Question: How is the history relevant to the case?
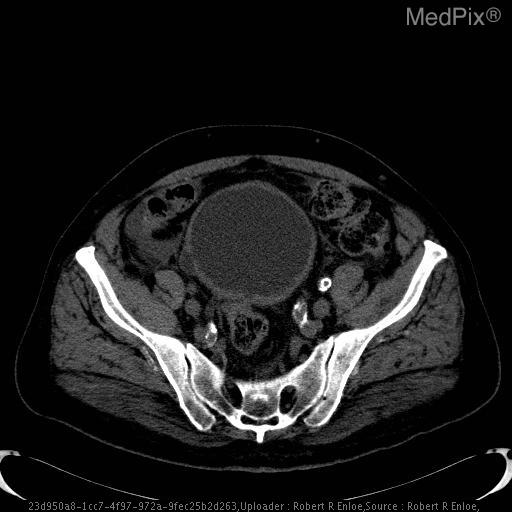
Answer: The patient's history of 73-year-old male with hematuria and numerous white blood cells found on UA is key in understanding the case.